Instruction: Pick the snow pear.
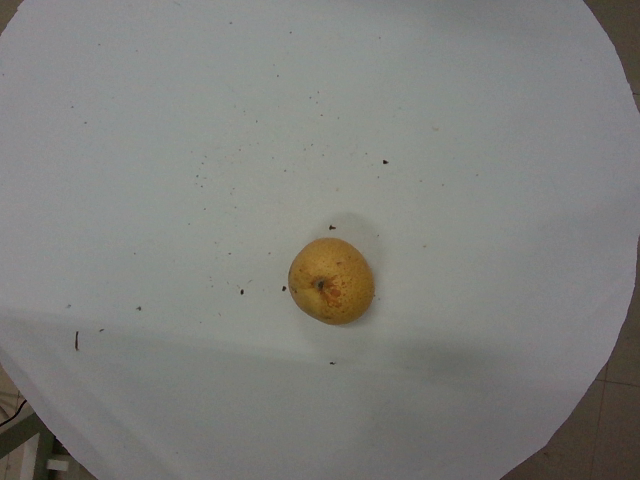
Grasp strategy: vertical